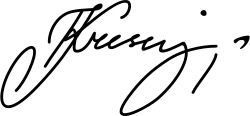
Signature of: jakup krasniqi